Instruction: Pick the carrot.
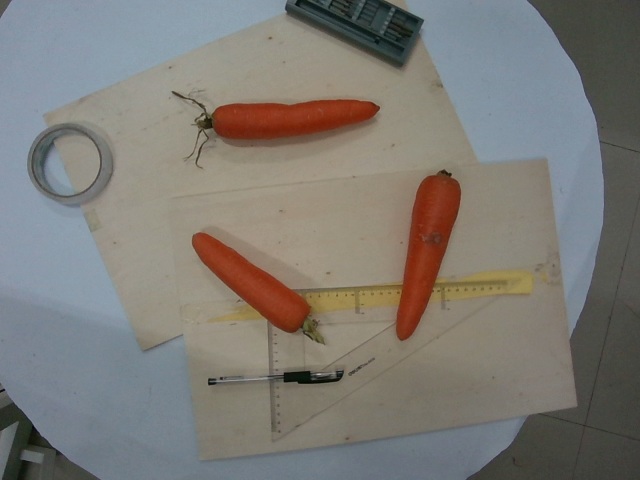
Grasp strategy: vertical